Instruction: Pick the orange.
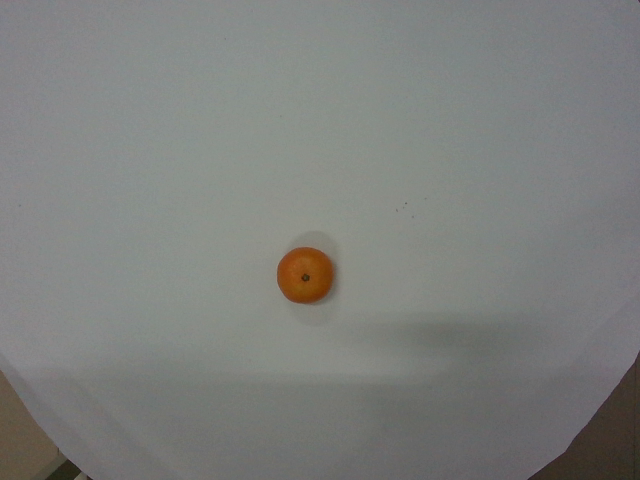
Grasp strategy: vertical